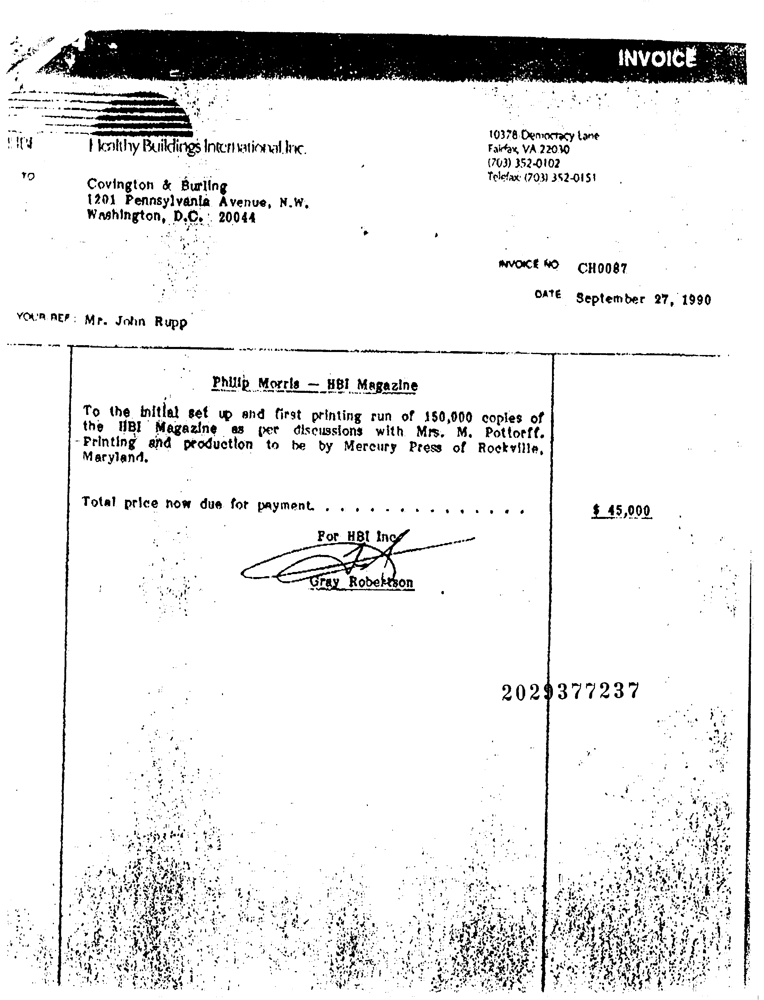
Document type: Invoice